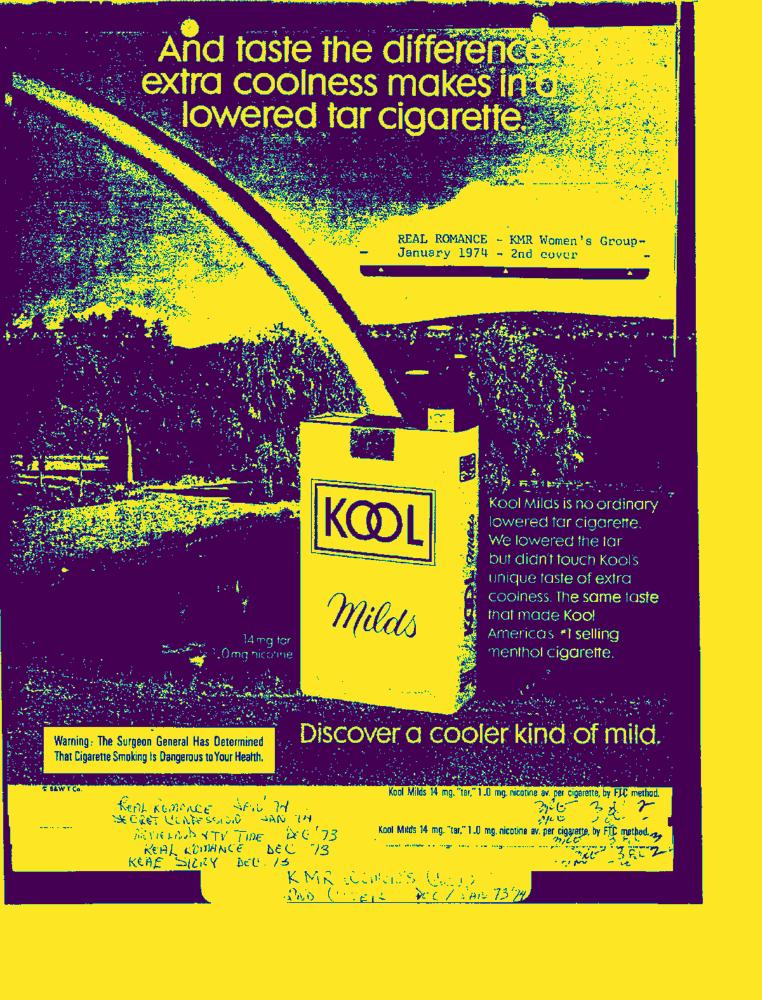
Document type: AD